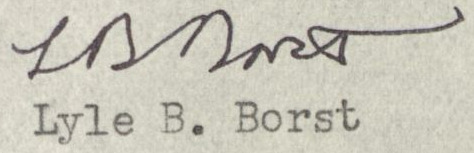
Signature of: lyle benjamin borst